Question: What could the diagnosis suggest?
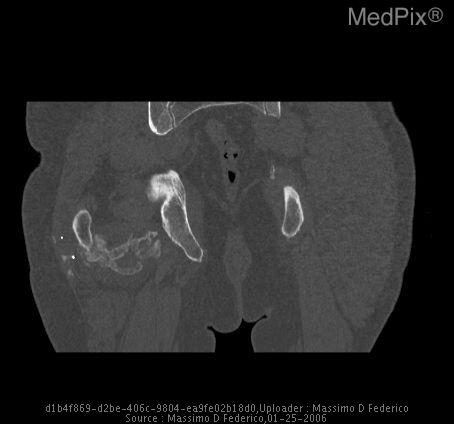
Answer: The possible diagnosis includes Heterotopic ossification
Soft-tissue neoplasm
Bone neoplasm.